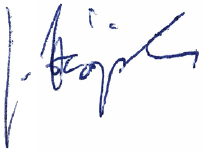
Signature of: jiří hájek